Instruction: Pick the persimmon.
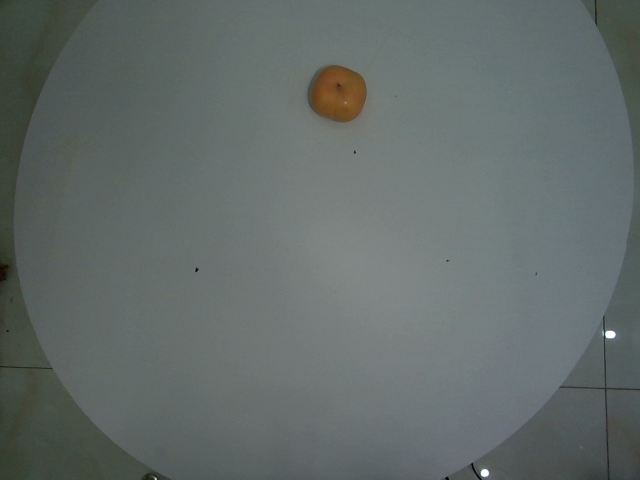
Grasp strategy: vertical